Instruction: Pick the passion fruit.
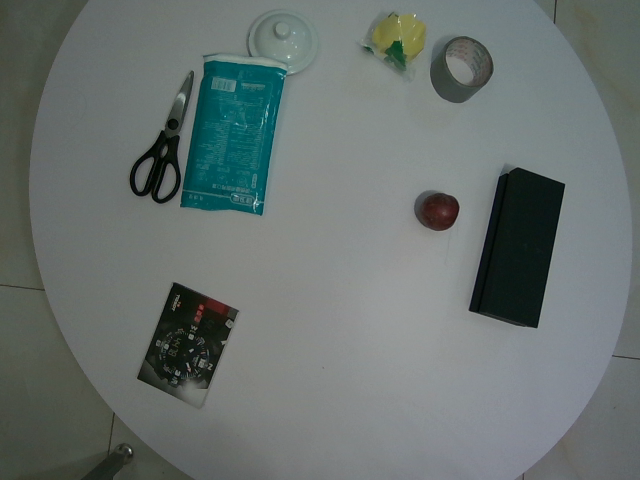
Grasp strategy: vertical